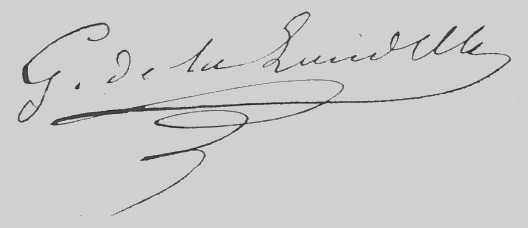
Signature of: guillaume joseph gabriel la landelle